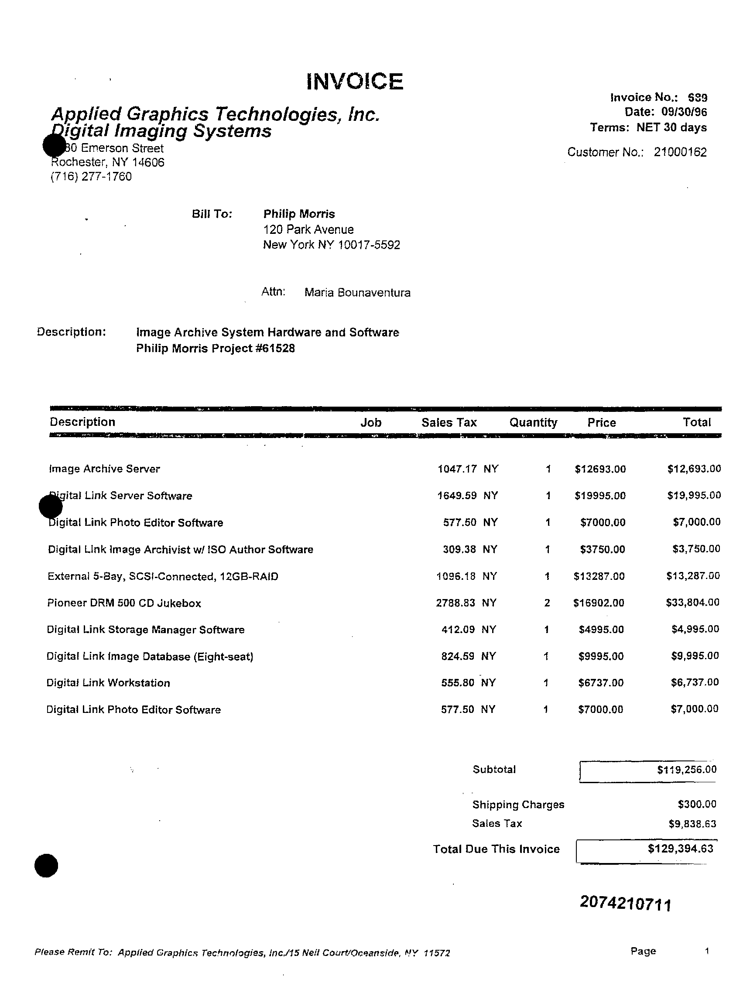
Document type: Invoice